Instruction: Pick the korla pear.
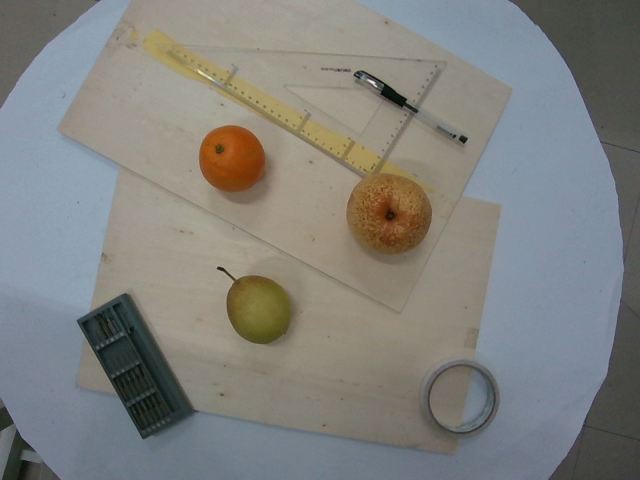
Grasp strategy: vertical